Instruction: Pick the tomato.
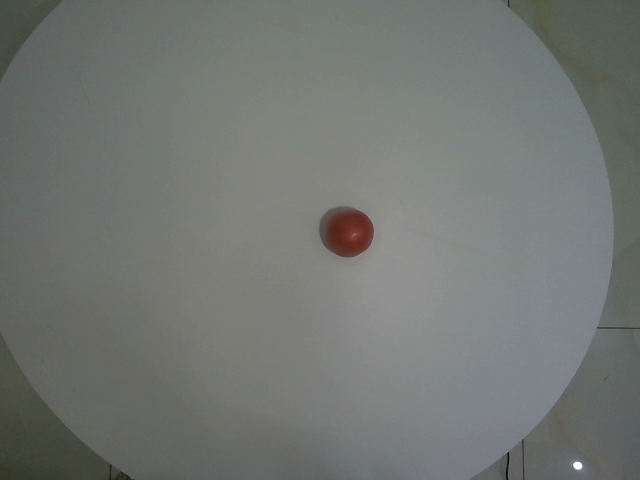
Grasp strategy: vertical